Question: Describe the condition in detail:
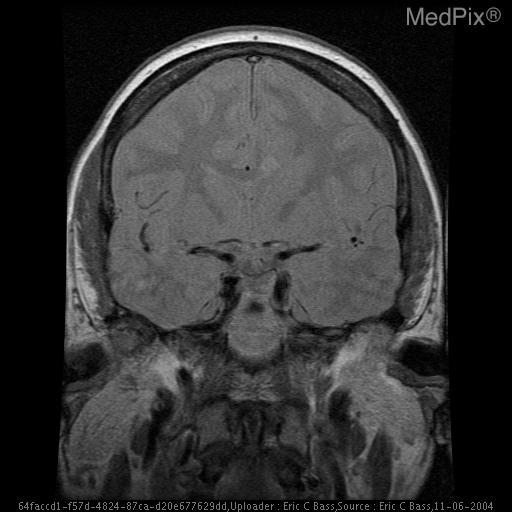
Answer: The disease is discussed as: Gray matter heterotopias are collections of normal neurons in abnormal locations.  They result from an arrest of the normal outward radial migration of neurons.  Therefore, one could say that all neuronal migration anomalies are heterotopias.  However, the term heterotopia is restricted in its use to neurons that lie either in the subependymal region or within the cerebral hemispheric white matter.

Symptomatic patients with gray matter heterotopias almost always present with a seizure disorder.  Developmental delay may be present if the arrest of neuronal migration has been extremely severe or if associated anomalies are present.  MR is extremely sensitive to the presence of heterotopias; therefore, incidental heterotopias are now occasionally identified in patients who are minimally symptomatic or asymptomatic.

Three major forms of heterotopic gray matter have been described:  subependymal nodules (Films .1 and .2); deep white matter nodules (Films .3 and .4); and deep bands of gray matter (band heterotopia) embedded in the white matter.  Films .5 and .6 show a band heterotopia in which a circumferential band of ectopic neurons sits within the cerebral hemisphere.  Normal white matter tracts separate this band from the lateral ventricles and from the overlying cortex.  Because they are very symmetric, band heterotopias are often overlooked by inexperienced imagers.  A high index of suspicion is necessary to make the diagnosis.